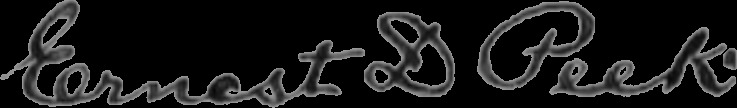
Signature of: ernest dichmann peek